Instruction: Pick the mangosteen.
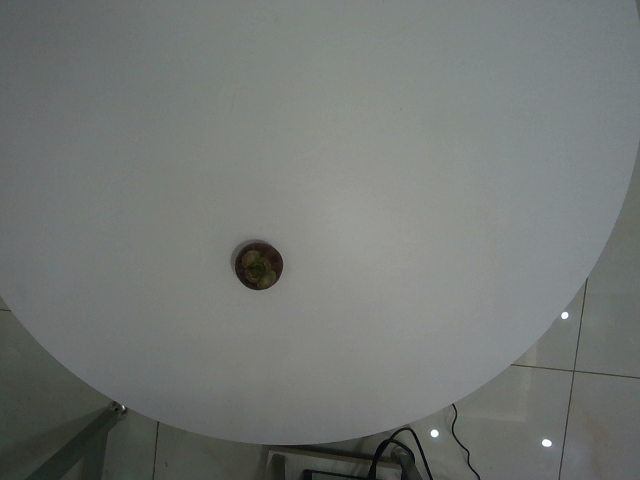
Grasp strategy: vertical